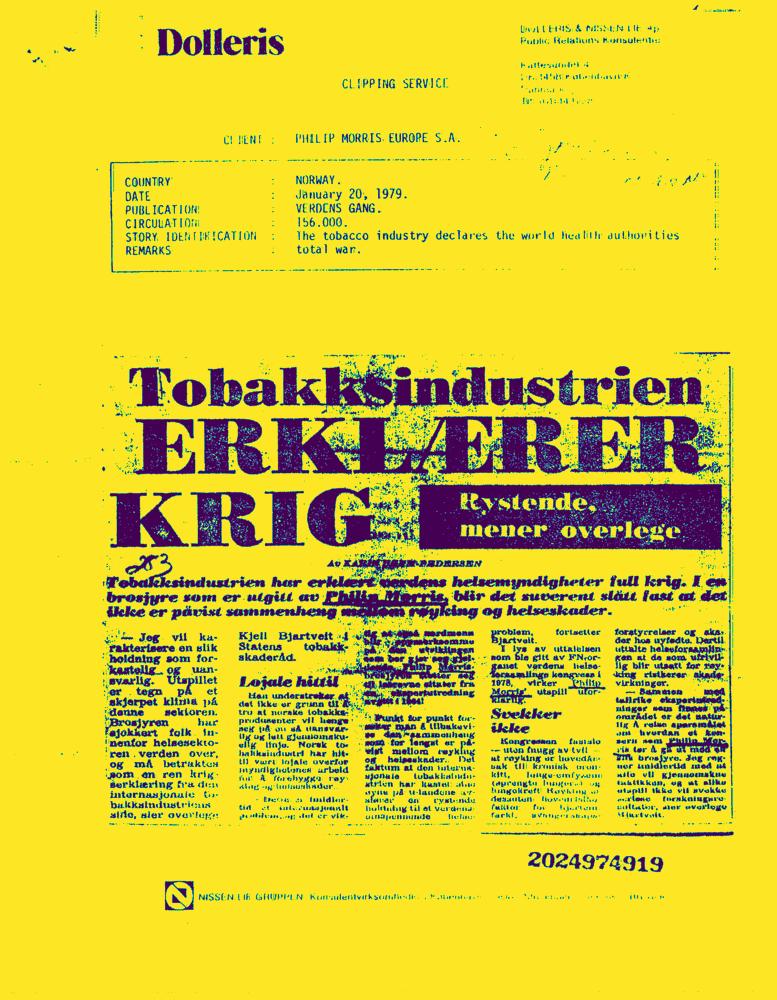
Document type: News-Article